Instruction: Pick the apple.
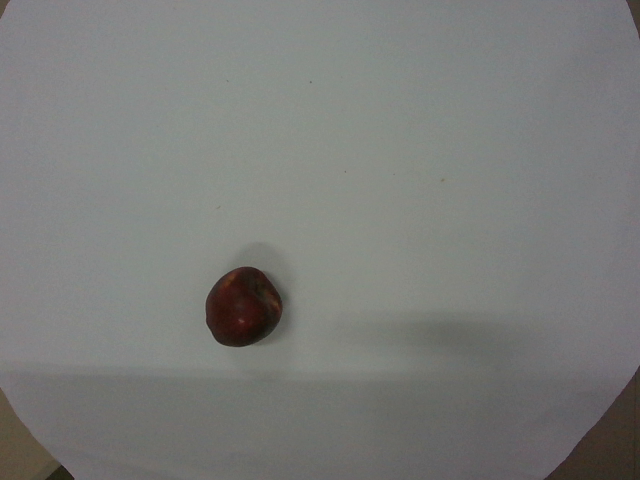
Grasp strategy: vertical